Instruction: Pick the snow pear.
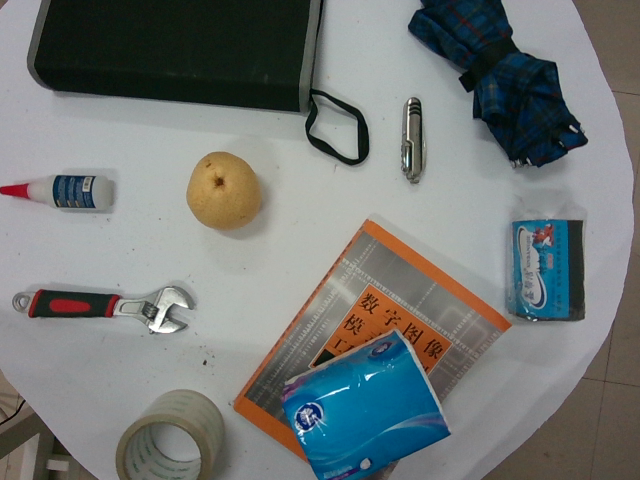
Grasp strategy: vertical